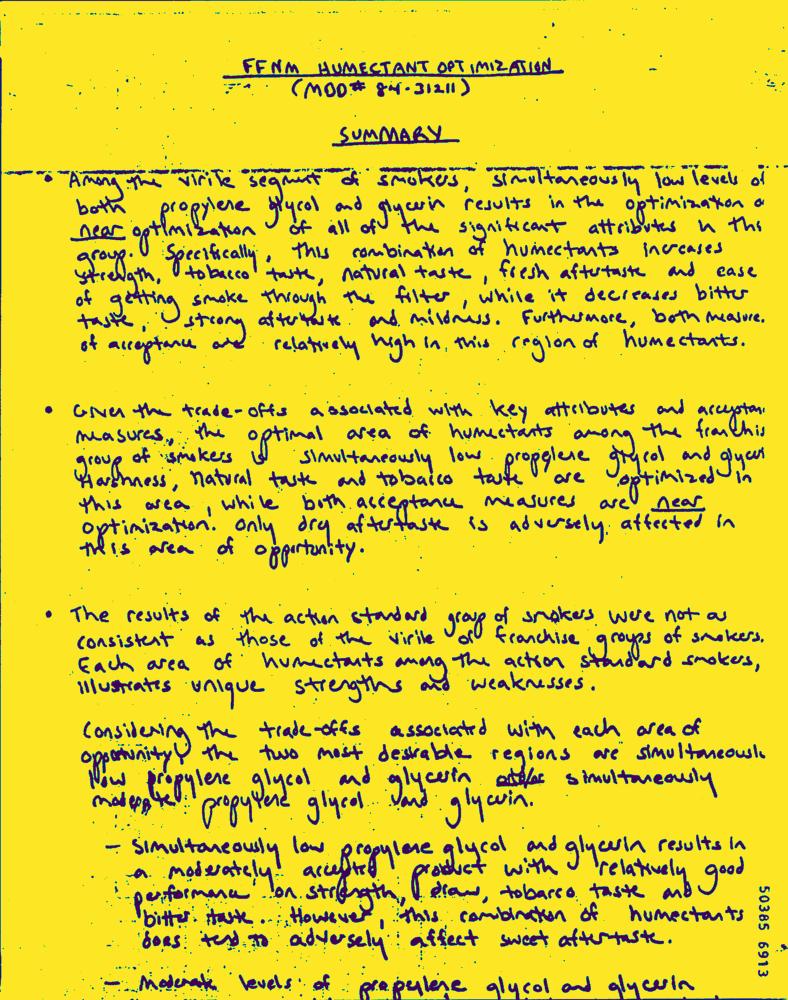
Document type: Hand-Written